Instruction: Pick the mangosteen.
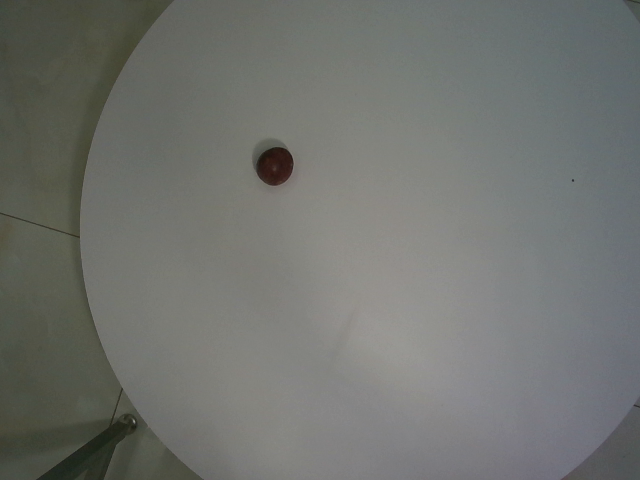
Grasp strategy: vertical